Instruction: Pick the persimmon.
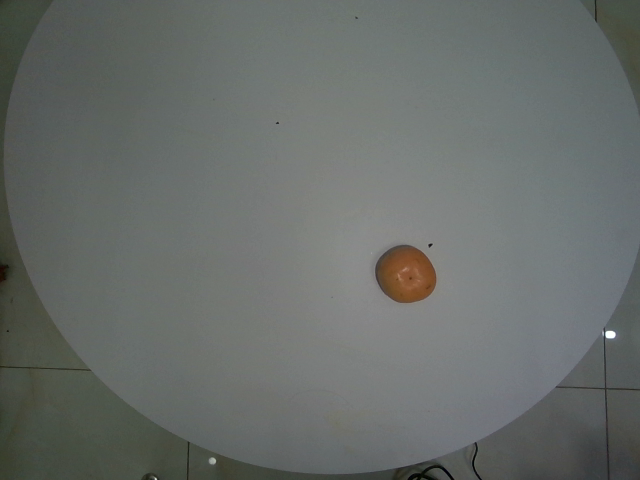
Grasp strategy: vertical